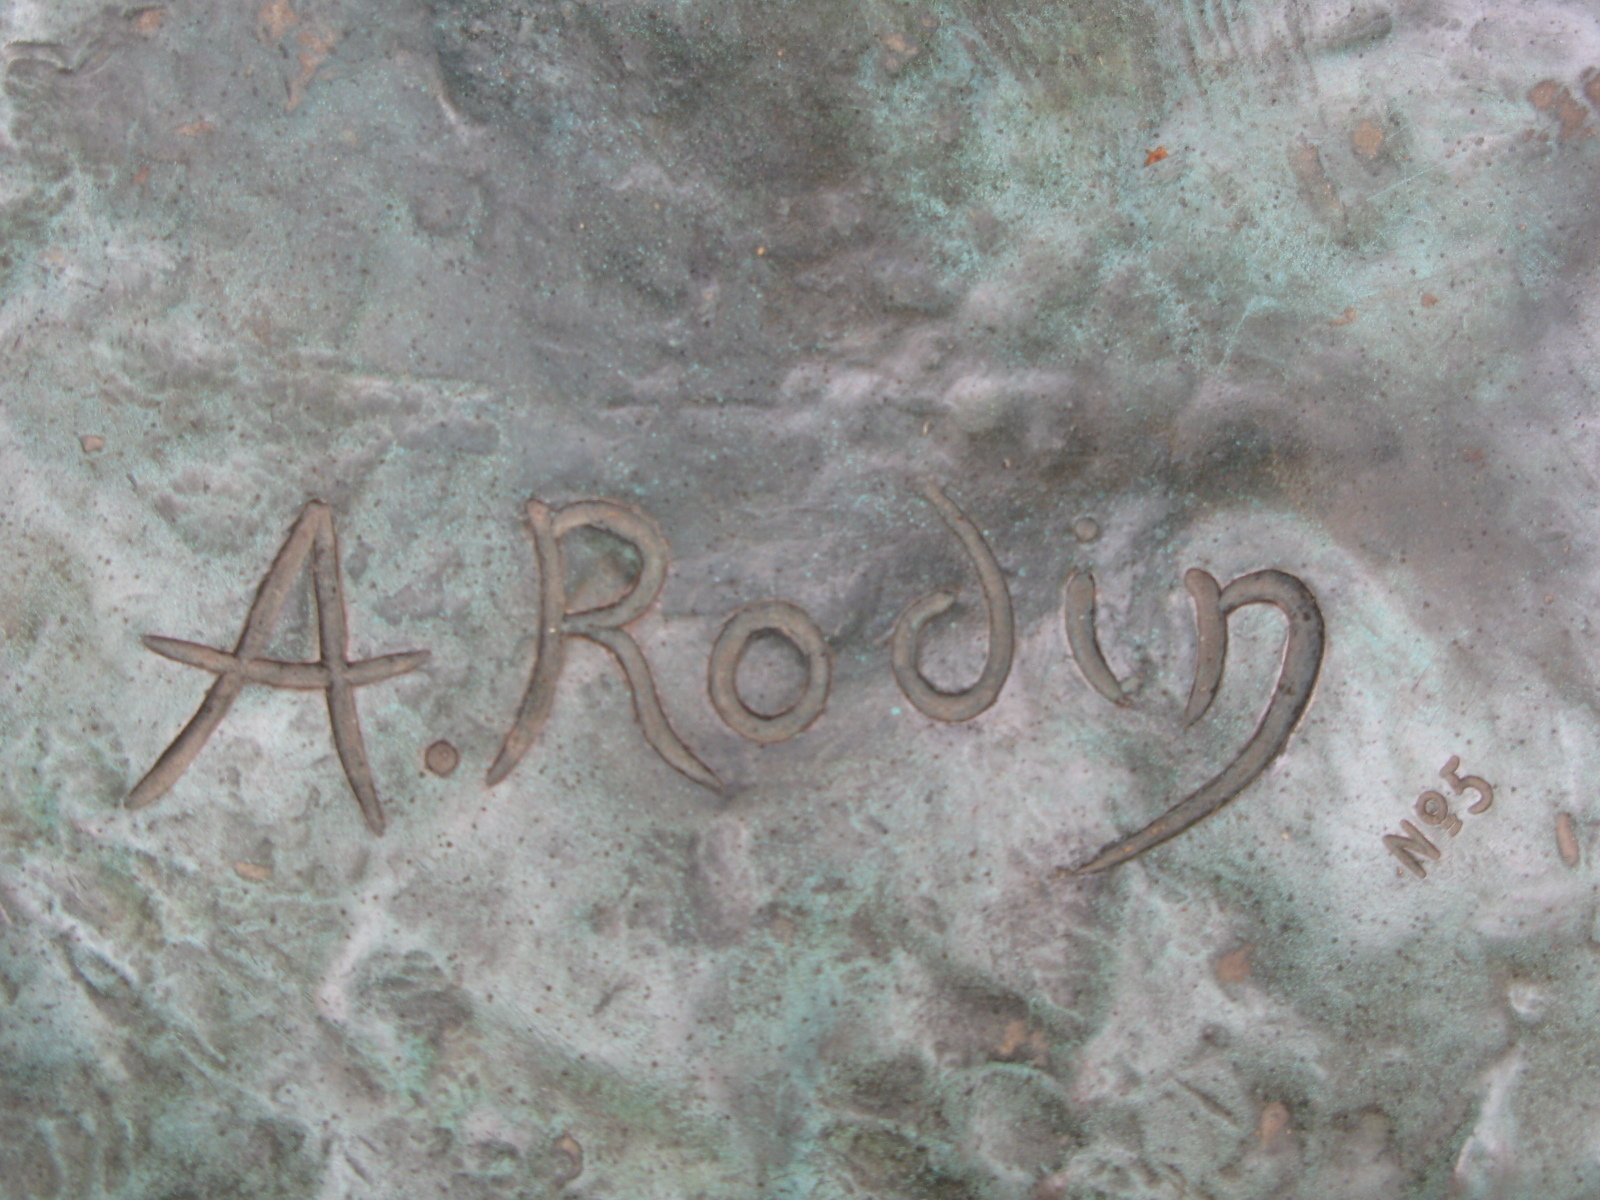
Signature of: auguste rodin